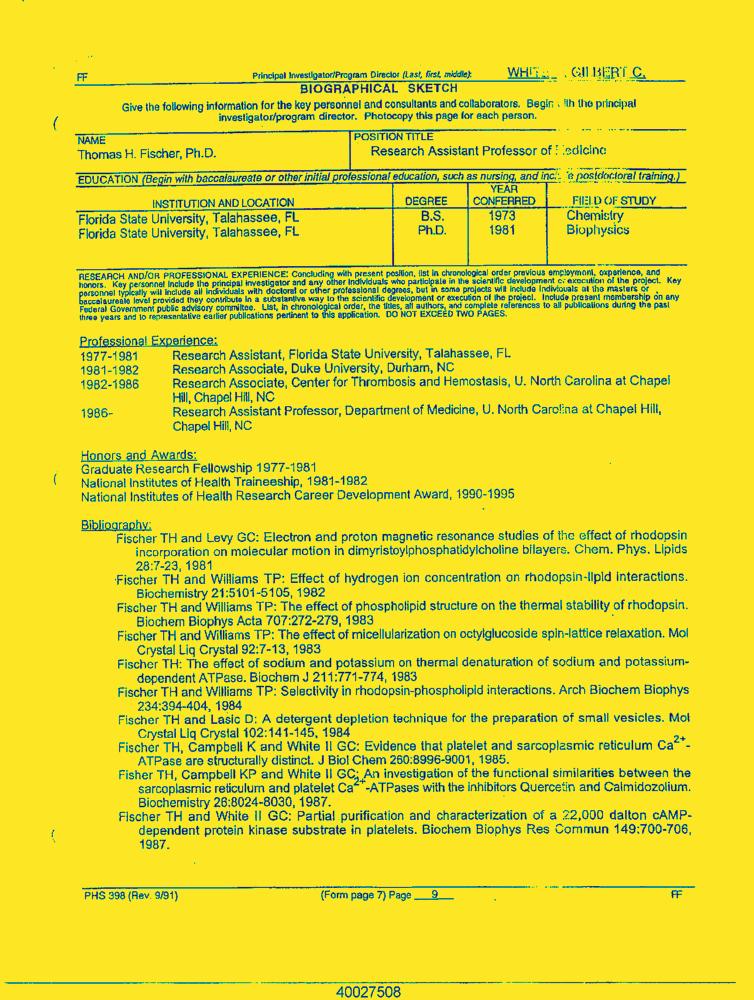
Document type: Resume-Doc